Please extract the written amount, numerical amount, recipient's name, date on the cheque, and the bank's name from the image.
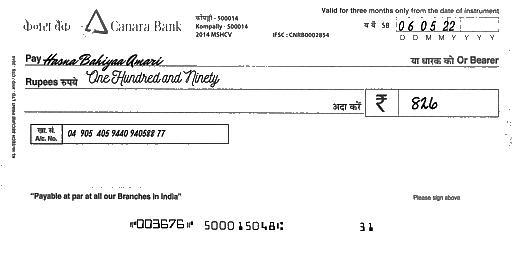
amt_in_words: One Hundred and Ninety
amt_in_figures: 826
payee_name: Hasna Bahiyaa Amari
bank_name: Canara Bank
cheque_date: 06/05/22